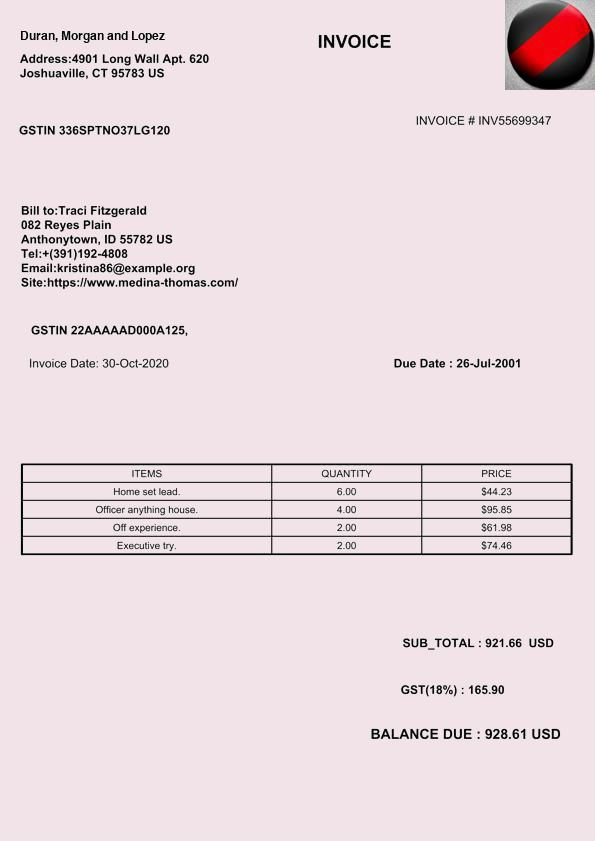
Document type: Invoice